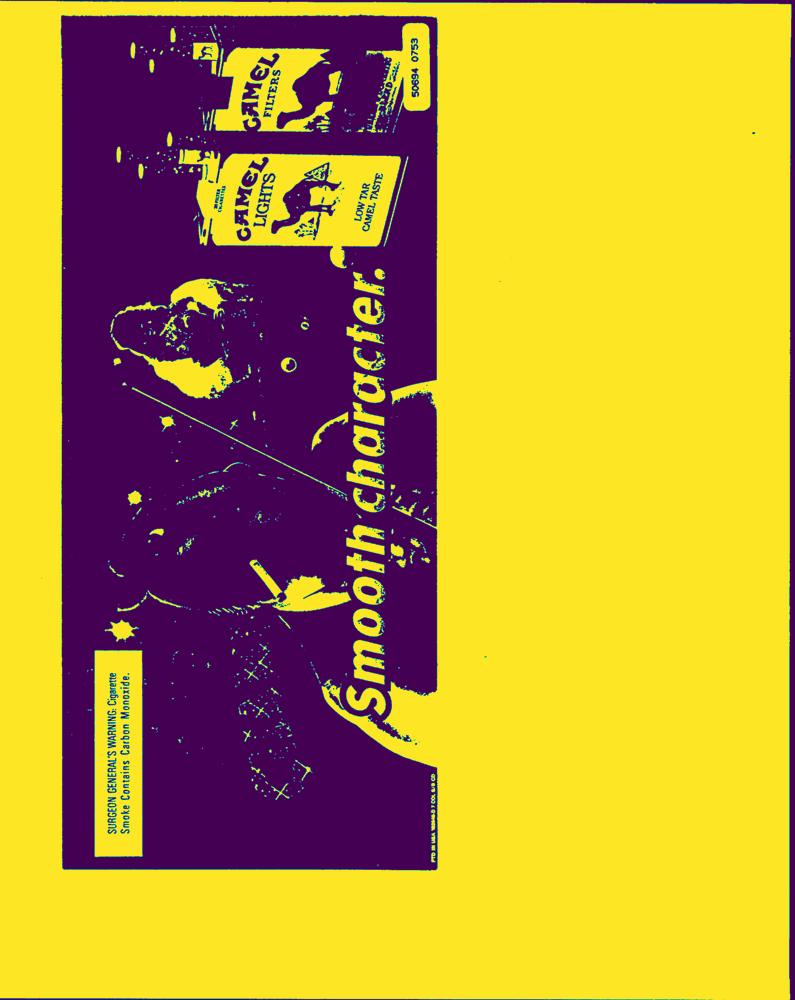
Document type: AD